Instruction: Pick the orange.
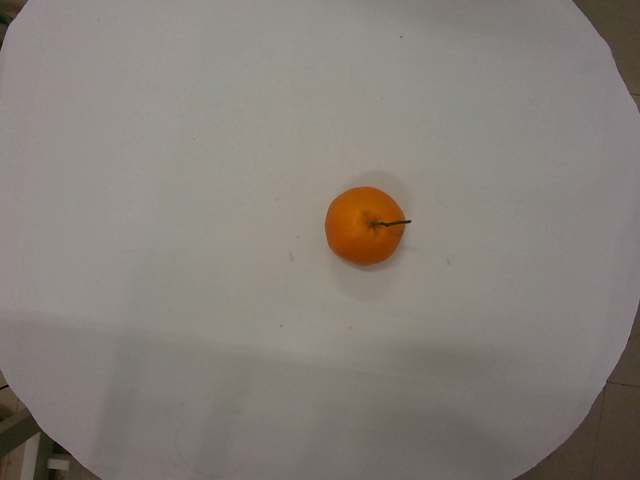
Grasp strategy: vertical